Question: What is the suspected problem?
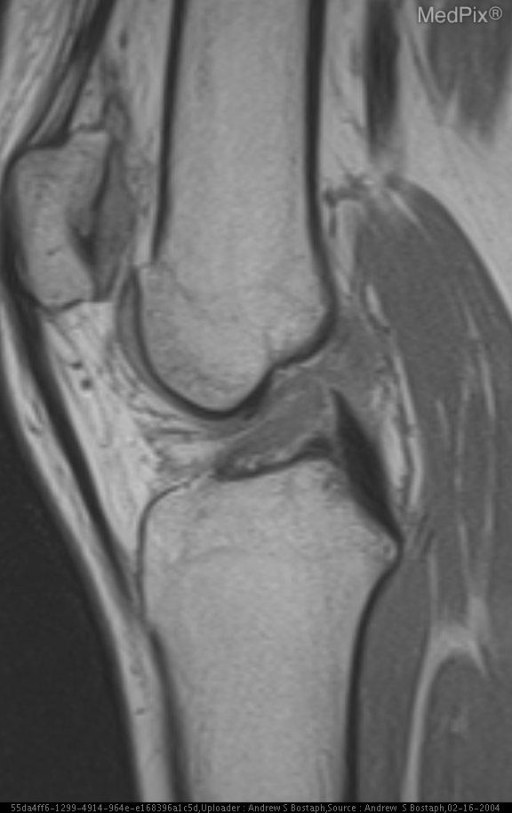
Answer: The findings suggest Figure 1:  Lateral radiograph in an 18 year old female with chronic pain during exercise.
Figure 2:  Sagital PD shows a “low lying” ACL consistent with tear.
Figure 3:  Sagital PD with FS shows an ostoeochondral defect of the lateral femoral condyle corresponding to the radiographic deep lateral femoral notch.. Figure 2:  Sagital PD shows a “low lying” ACL consistent with tear.. The patient might have a history of 18 y/o female with history of chronic pain with exercise.  No history of specific trauma..